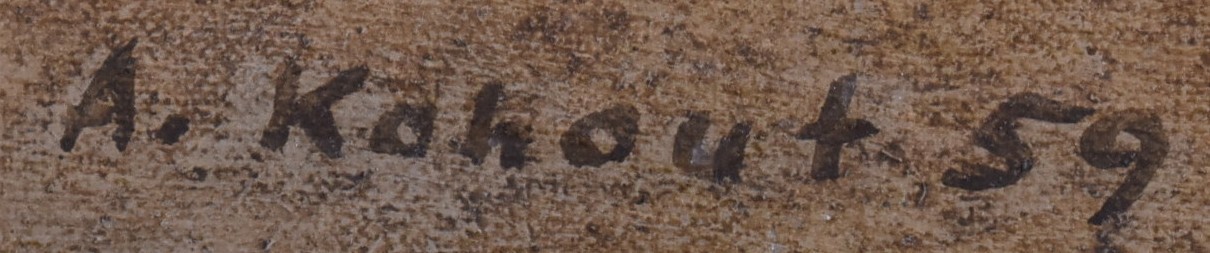
Signature of: alexander kohout